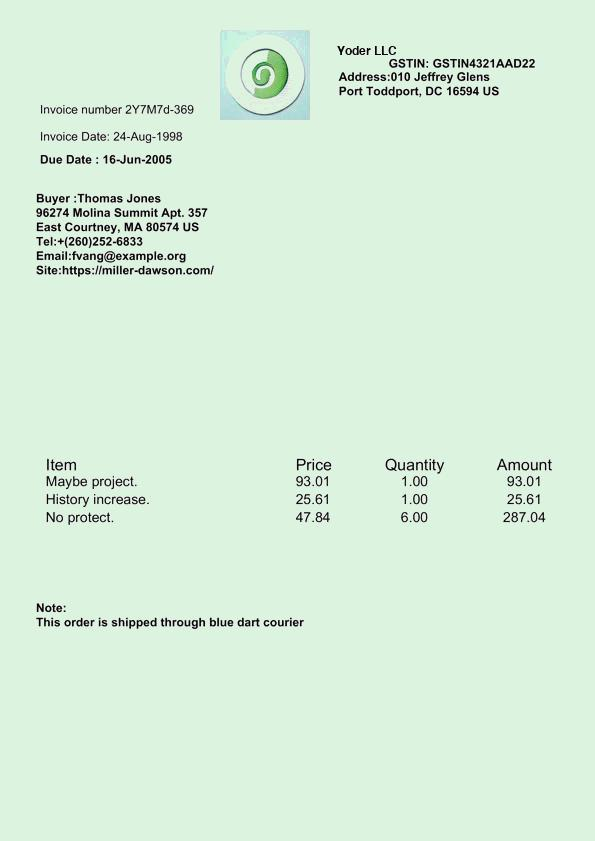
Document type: Invoice